Question: In what way does the history help explain the case?
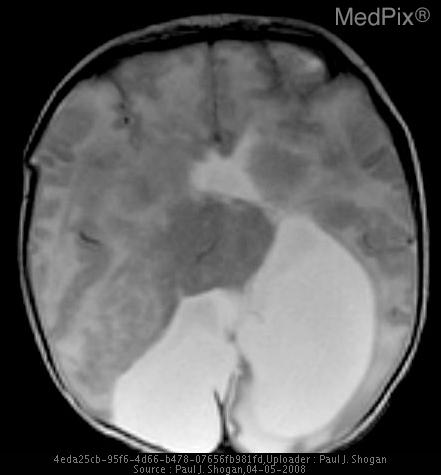
Answer: The patient's history of Full-term neonate with abnormal prenatal ultrasound. is key in understanding the case.